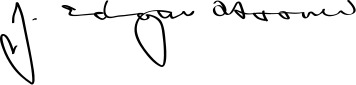
Signature of: j edgar hoover